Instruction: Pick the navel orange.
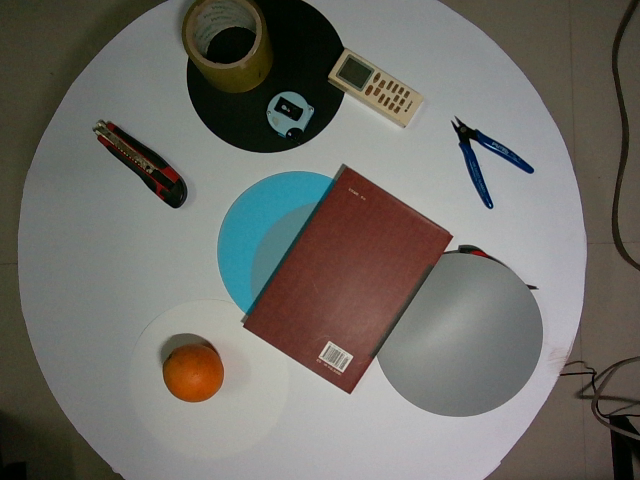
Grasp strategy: vertical